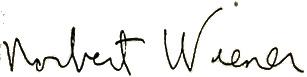
Signature of: q178577